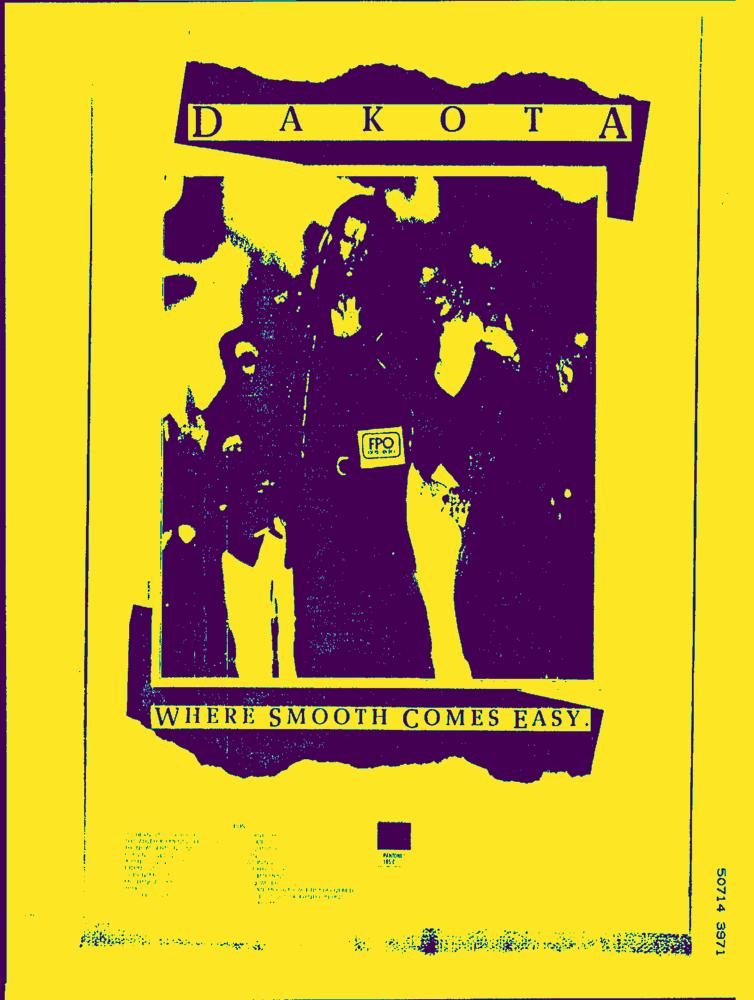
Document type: AD